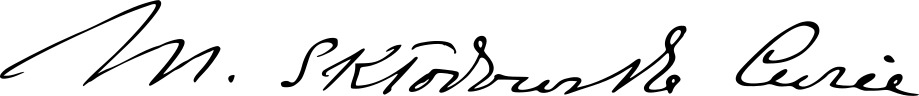
Signature of: marie curie